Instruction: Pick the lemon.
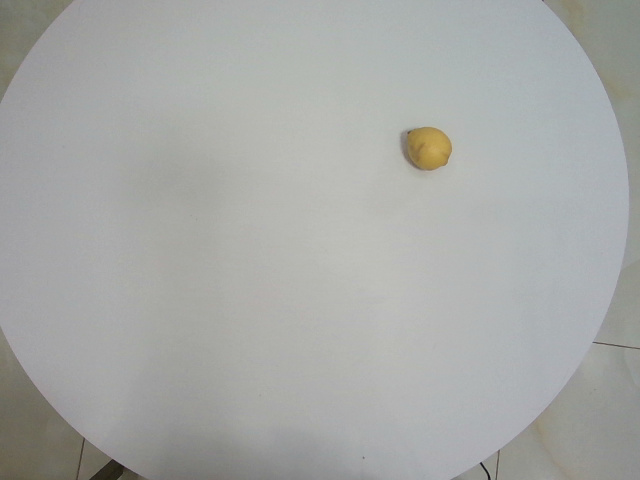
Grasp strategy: vertical